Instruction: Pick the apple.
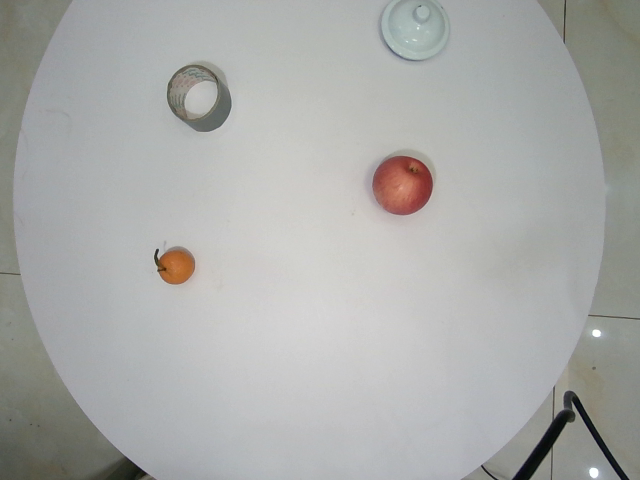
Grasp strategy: vertical